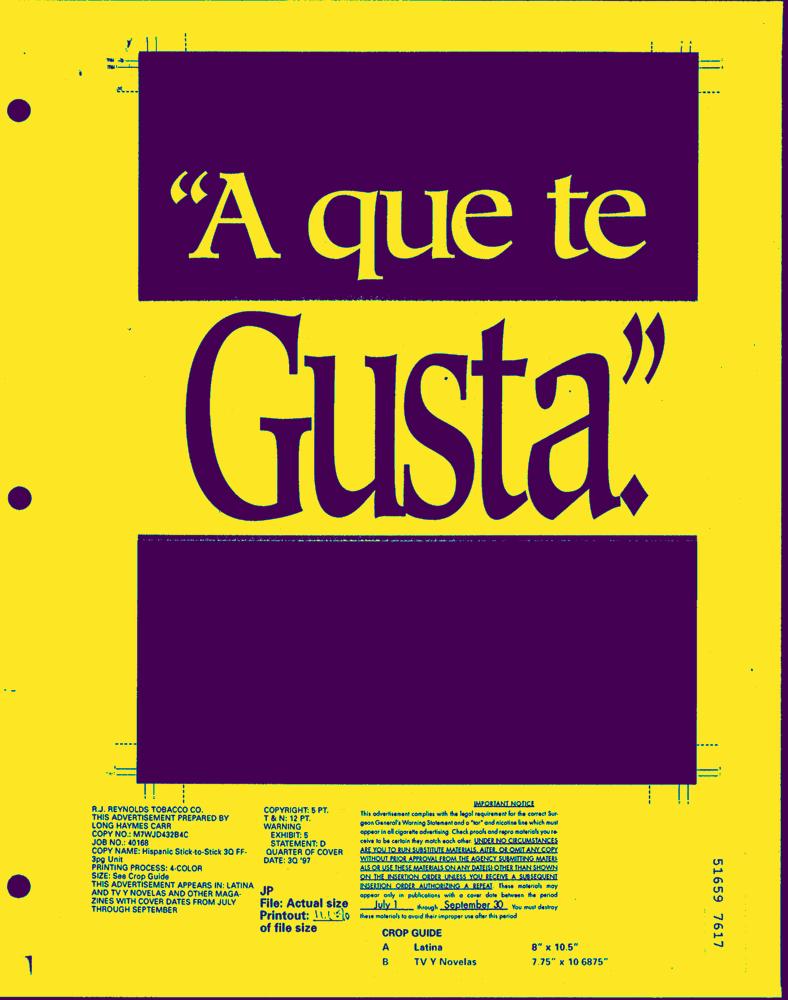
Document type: AD